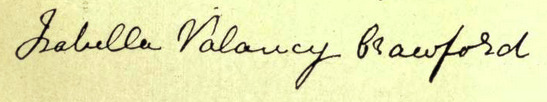
Signature of: isabella valancy crawford